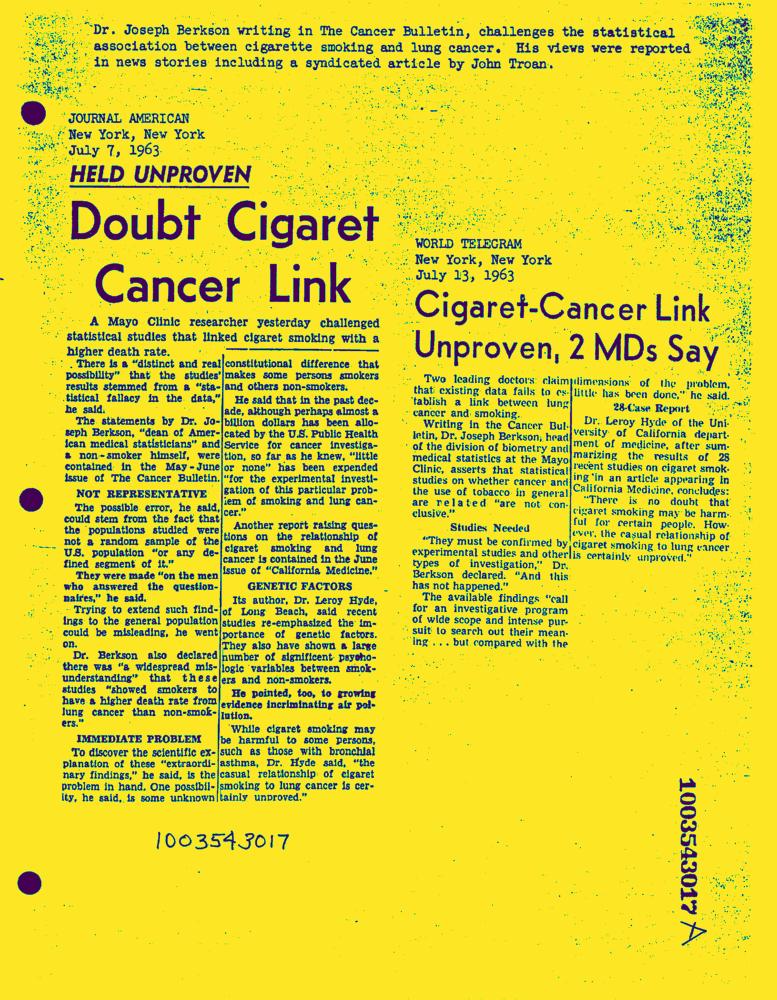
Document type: News-Article